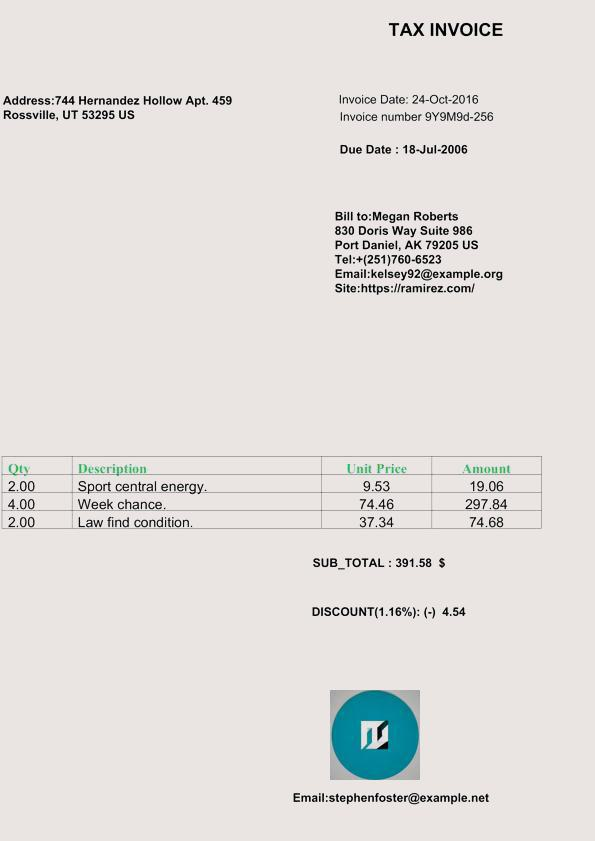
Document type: Invoice